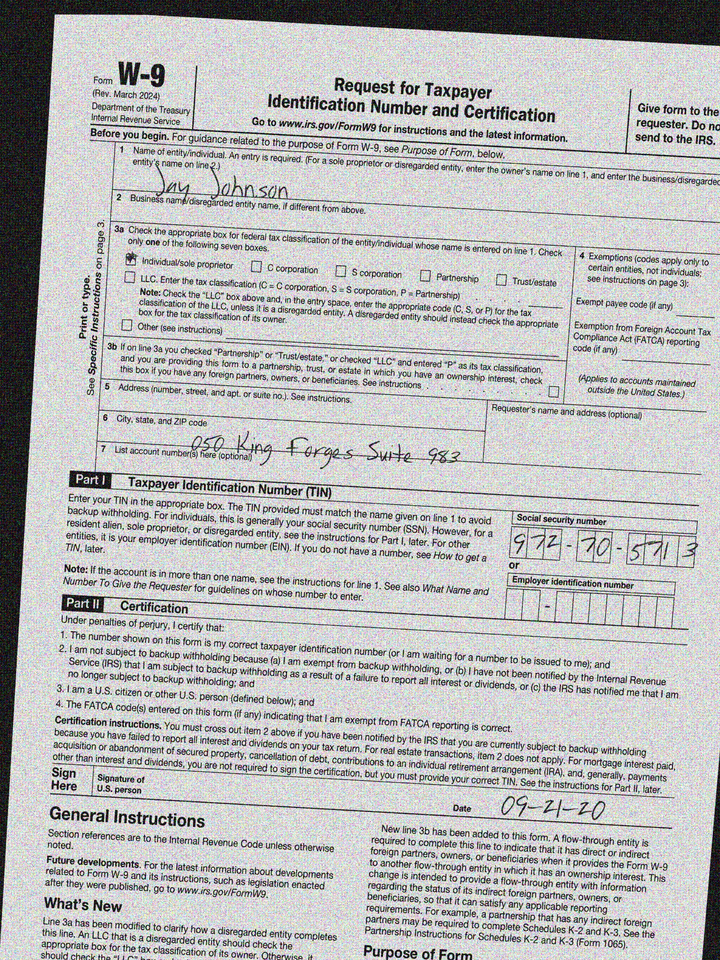
adr1: 050 King Forges Suite 983
cbx: yes
ssn: 972705713
enm: Jay Johnson
sdt: 09-21-20